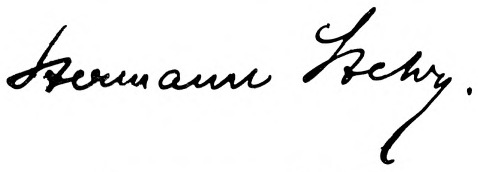
Signature of: hermann stehr